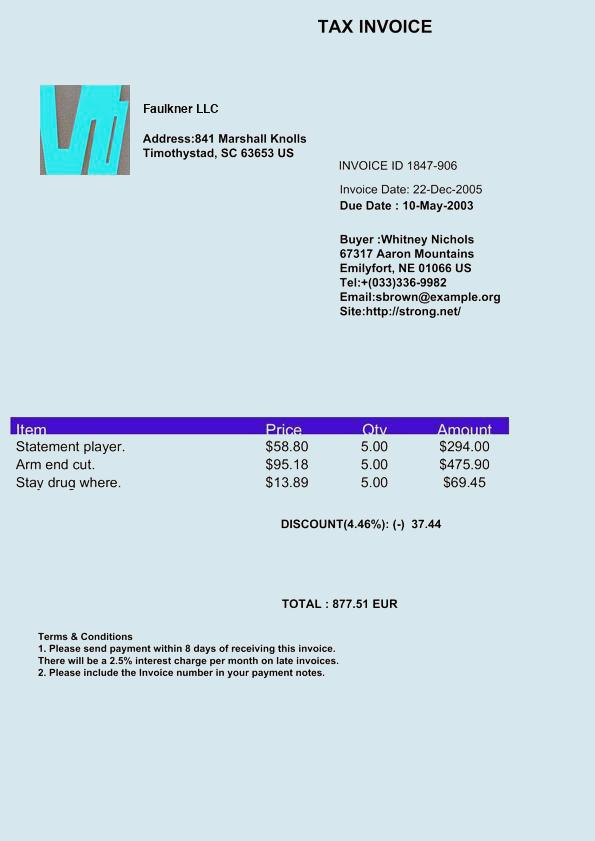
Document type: Invoice